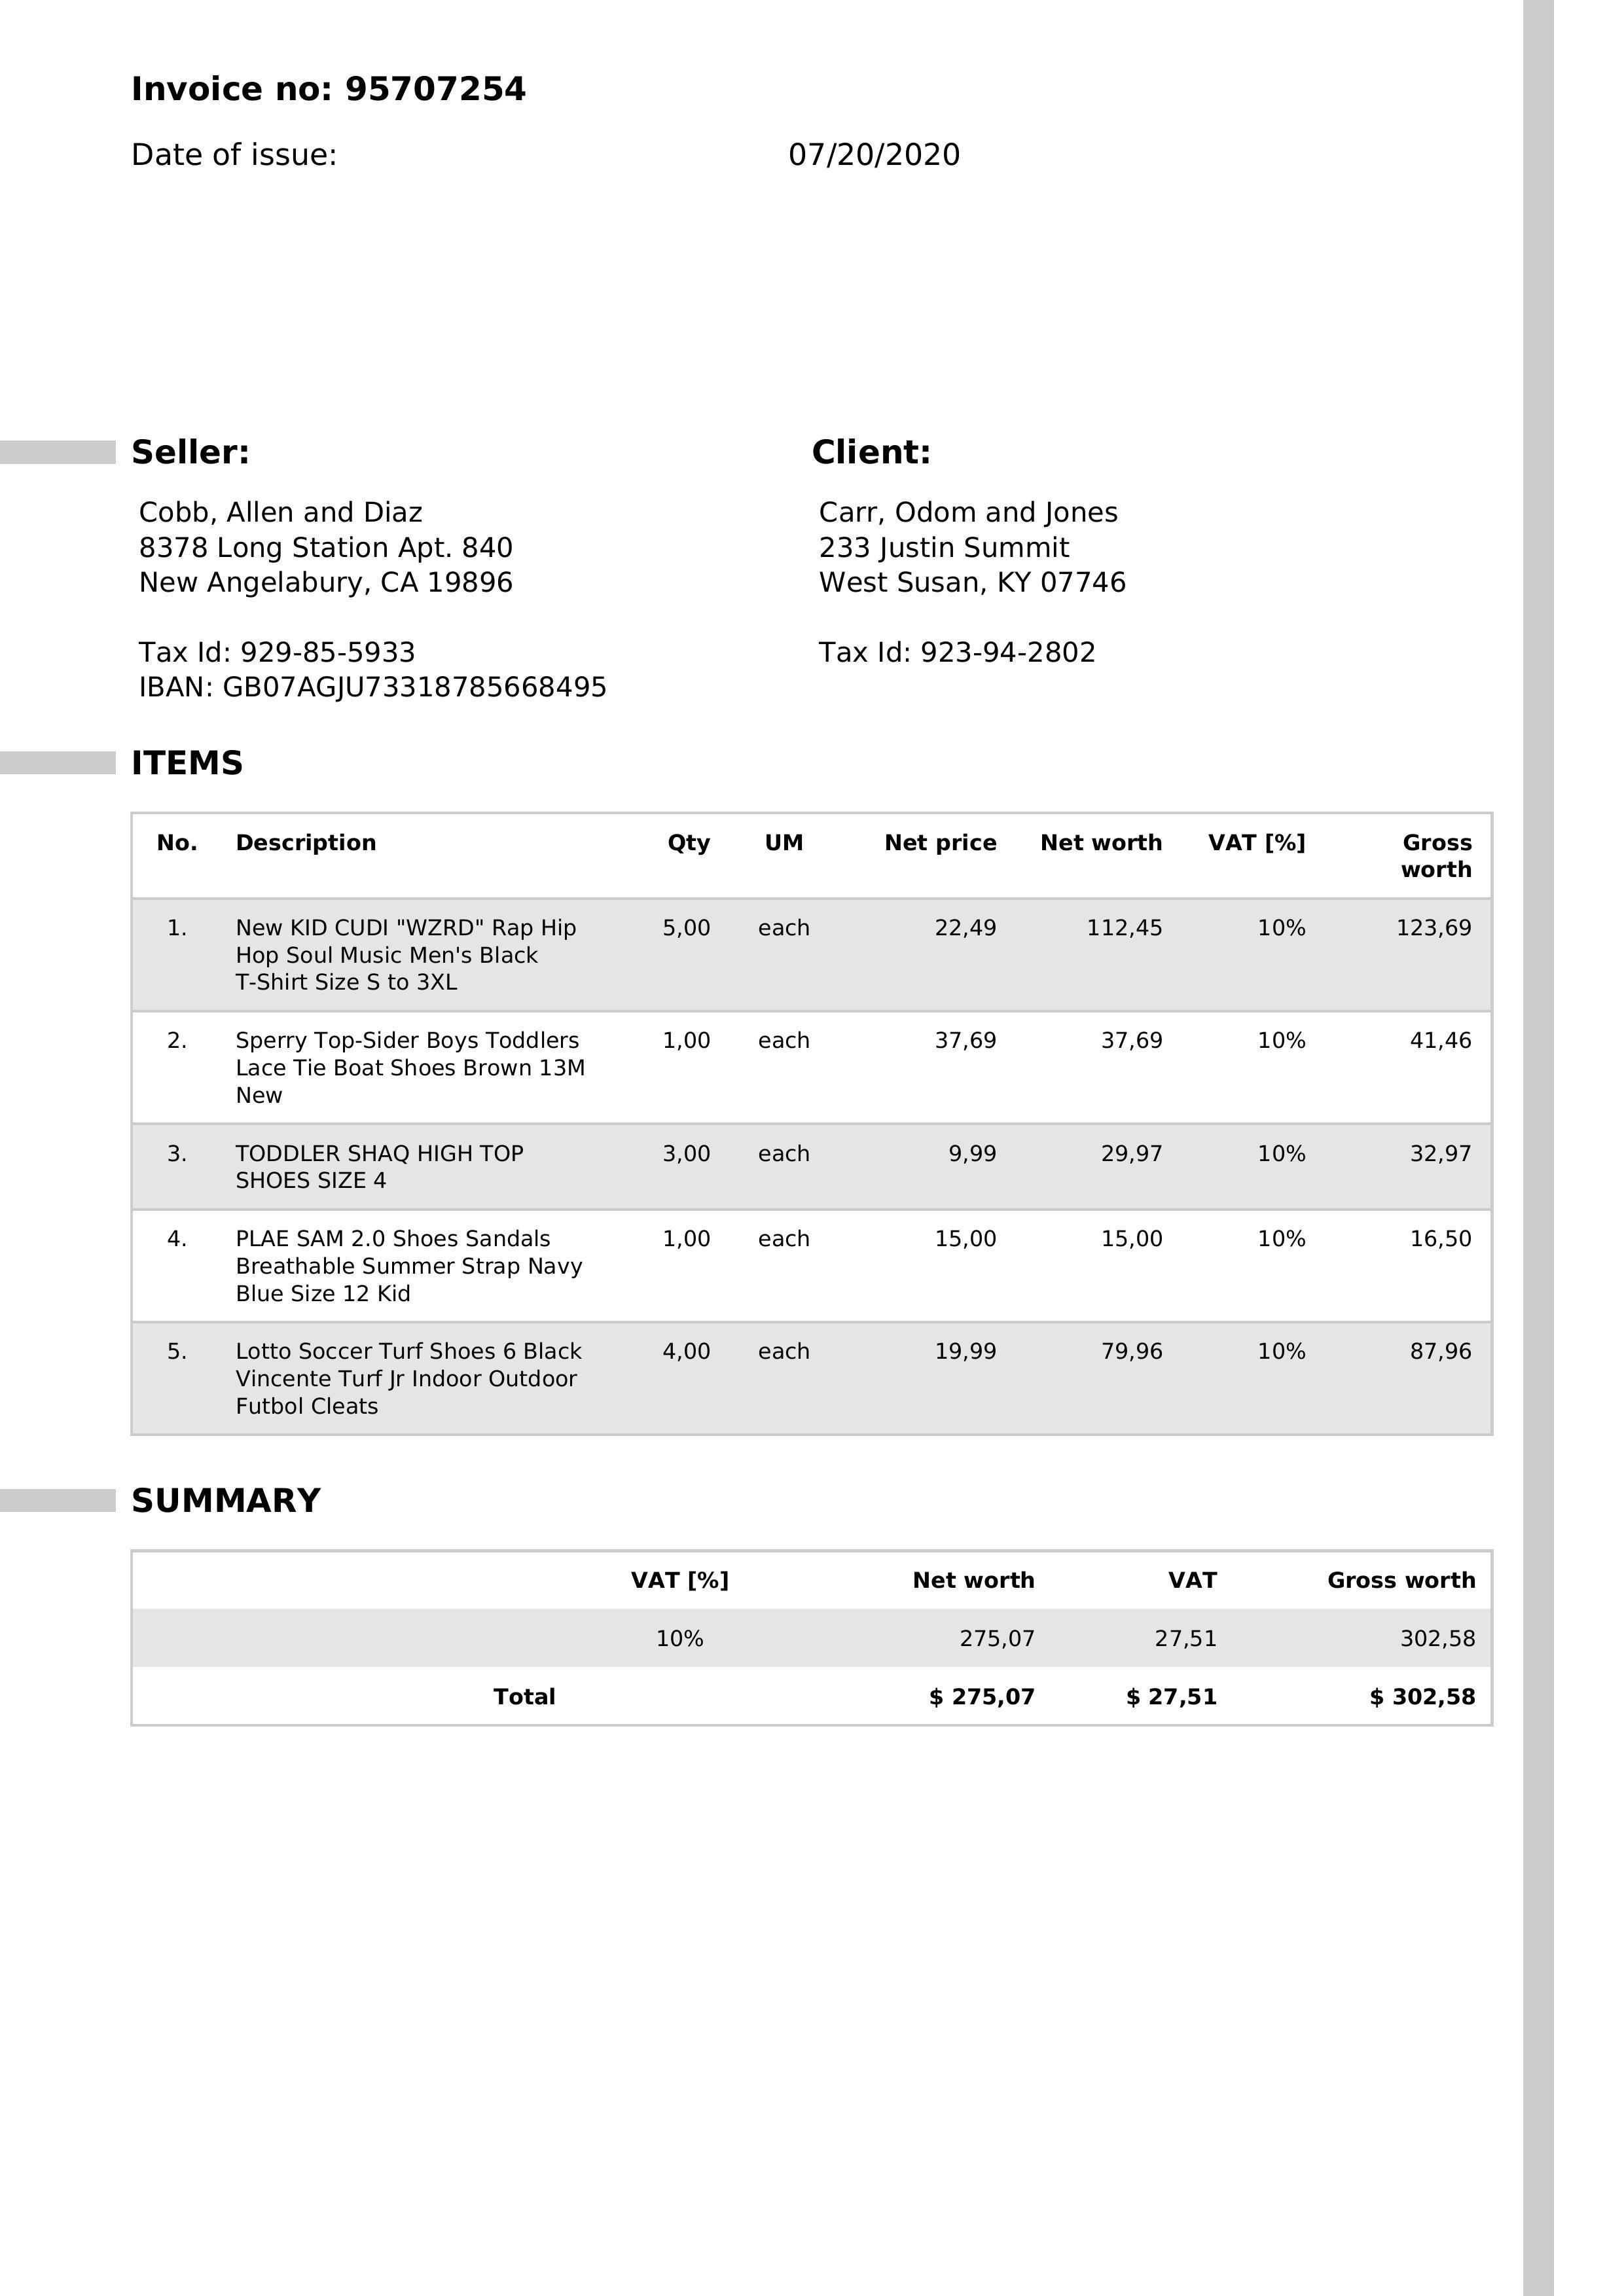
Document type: Invoice